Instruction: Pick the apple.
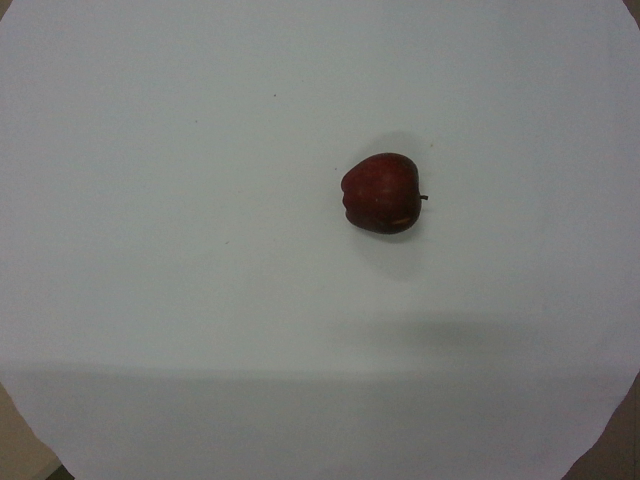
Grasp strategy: vertical